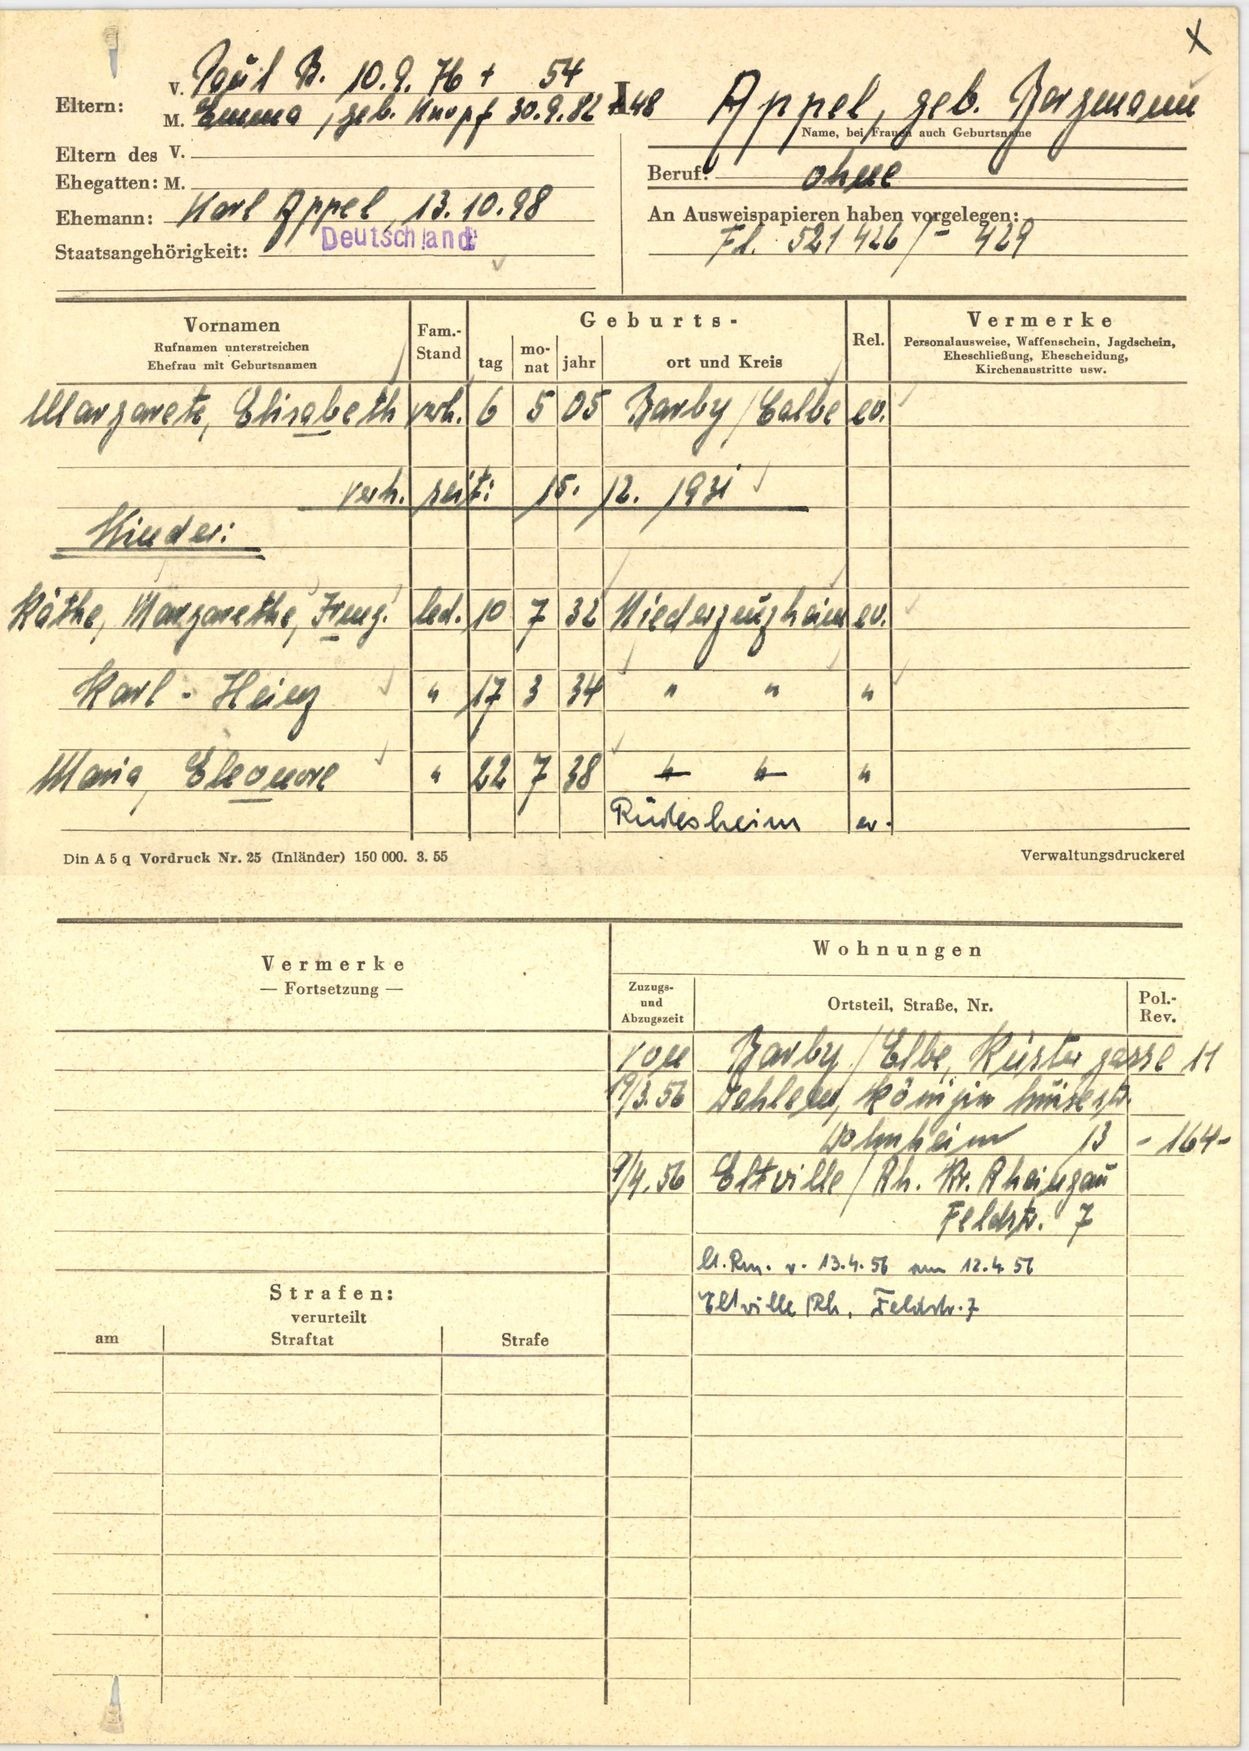
Appel, geb. Borgmann